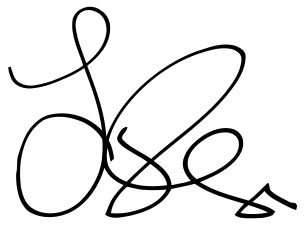
Signature of: lady gaga